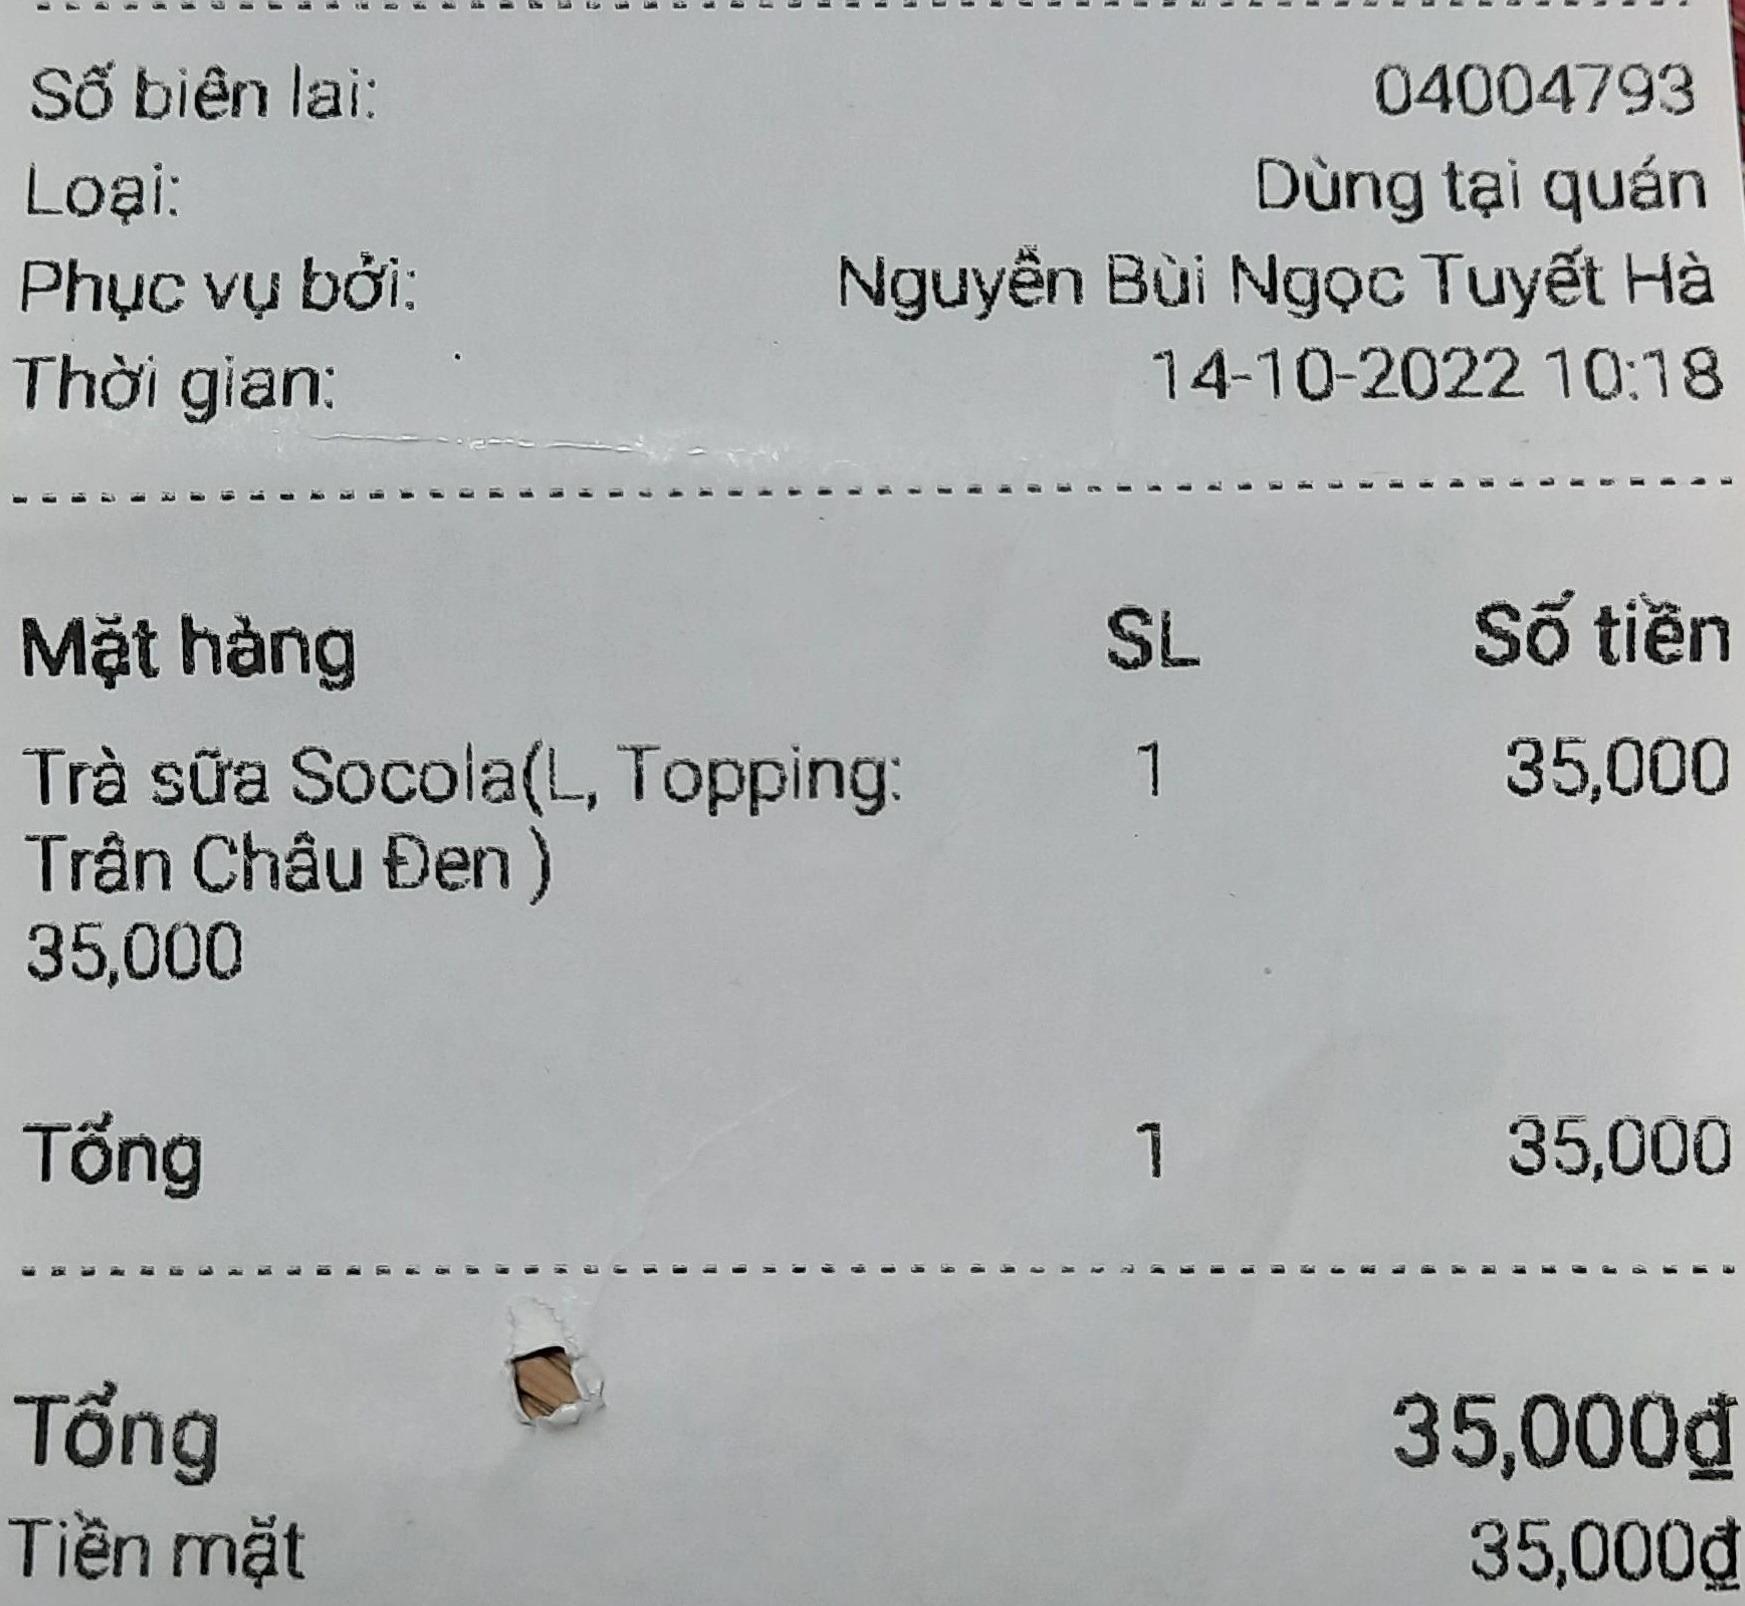
Số biên lai: 04004793
Loại: Dùng tại quán
Phục vụ bởi: Nguyễn Bùi Ngọc Tuyết Hà
Thời gian: 14-10-2022 10:18

<table>
<tr>
<th>Mặt hàng</th>
<th>SL</th>
<th>Số tiền</th>
</tr>
<tr>
<td>Trà sữa Socola(L, Topping: Trân Châu Đen )</br>35,000</td>
<td>1</td>
<td>35,000</td>
</tr>
<tr>
<td>Tổng</td>
<td>1</td>
<td>35,000</td>
</tr>
</table>

Tổng 35,000đ
Tiền mặt 35,000đ